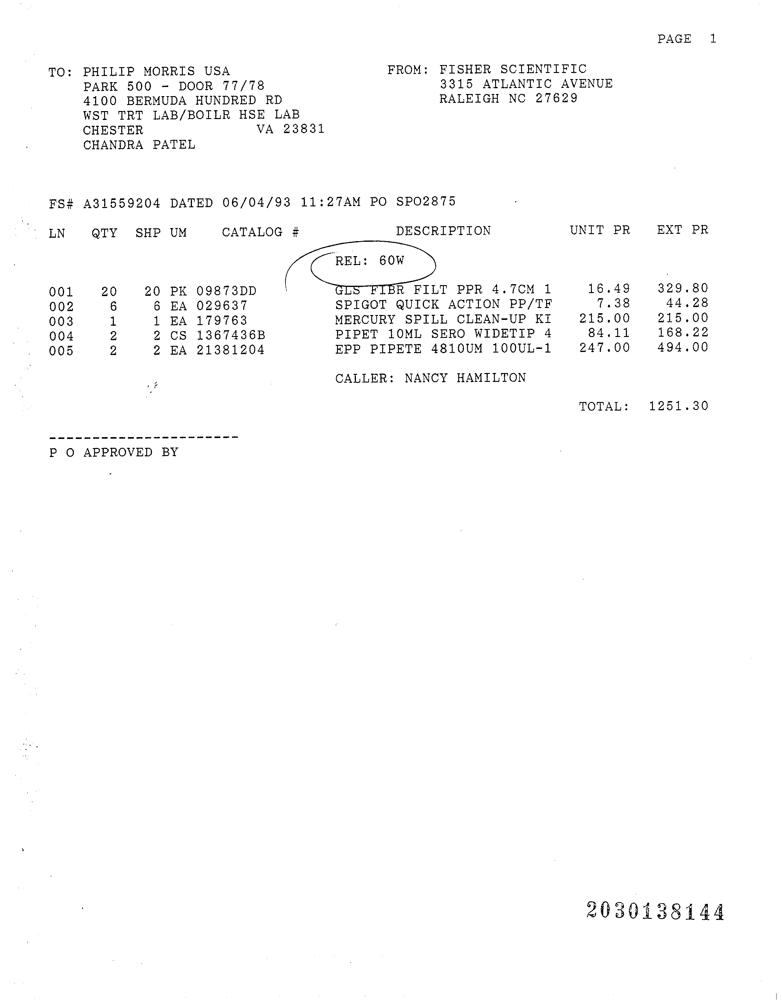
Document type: Invoice